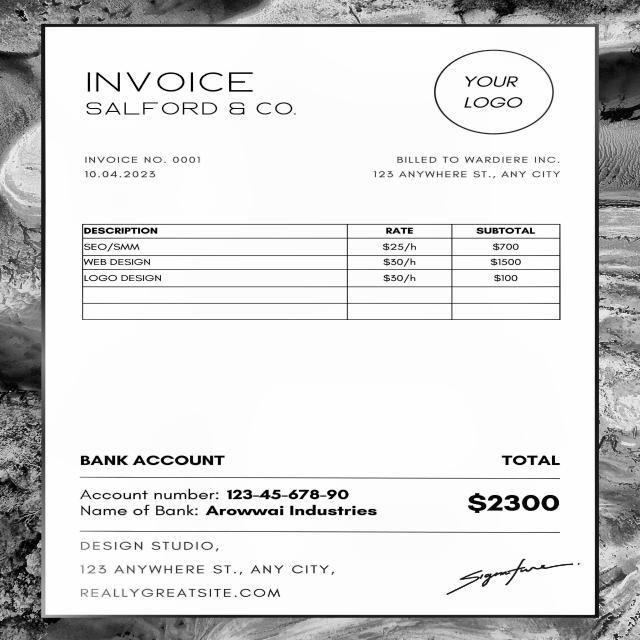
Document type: Invoice